Question: In what way does the history help explain the case?
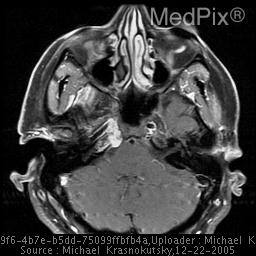
Answer: The patient's history of 37 year old woman who presented with headaches. is key in understanding the case.